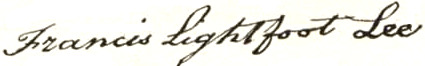
Signature of: francis lightfoot lee